Question: Describe the condition in detail:
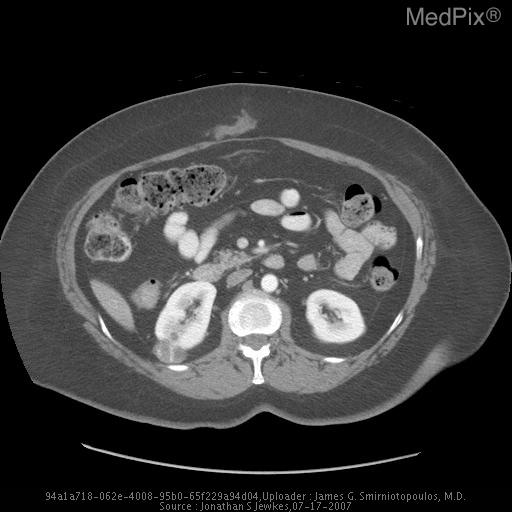
Answer: The disease is discussed as: The Bosniak classification of renal cysts has been a has been a relatively consistent way of distinguishing benign renal cystic disease from renal cell carcinoma (or other cancers) since 1986.  This system uses radiologic findings from CT or ultrasound to classify renal "cysts" into four categories.
Israel & Bosniak - http://radiology.rsnajnls.org/cgi/content/full/236/2/441
Table of Classes - http://radiology.rsnajnls.org/cgi/content-nw/full/236/2/441/T1
•  Class 1:
» Homogeneous water attenuation
» No internal architecture
» No enhancement
The first category includes only simple cysts that are homogeneous, have well defined margins, are -10 to +20 Hounsfield units in density (like that of water), do not contain septa, calcifications, nor solid components; and, they do not enhance with contrast.  This is the most common category, occurring in at least 50% of the population over 50 years of age.  This is also the most benign category and requires little if any follow-up.

•  Class 2:
The second category includes simple cysts that may have additional radiologic findings.  Findings that will increase the classification from Class 1 to Class 2 include:
»  the presence of thin hyaline septa
»  mild calcification in the cyst wall or in the thin septa
»  uniform hyperdensity

These have < 5% chance of malignancy and often are not provided follow up.

There has been much controversy in the literature about inter-observer variability when it comes to the distinguishing between class 2 and class 3 cysts.  This forced the classification system to give rise to a new category so as to more accurately describe the range between Class 2 and Class 3 cysts.

•  Class 2F (meaning "needs follow-up"):
»  multiple thin septa that may have mild or moderate nodular calcification
»  mild thickening of the wall or septa
»  minimal "perceived enhancement" of cyst wall or septa
»  non-enhancing hyperdense intrarenal cysts > 3cm

Class 2F cysts may require 6 month follow-up exams over 24 months.

All Class 2 and 2F cysts may NOT have "measurable enhancement" with contrast and should be generally well marginated.

•  Class 3:
The third category includes complex cysts that have irregular, thickened walls and/or septa.  These cysts may have extensive calcification and will enhance with contrast.  However, these cysts should be relatively homogeneous in density and should not contain solid components.

These masses need surgical intervention in most cases, because they may be:
» MLCN - Multiloculated Cystic Nephroma
» Hemorrhagic cysts
» Infected cysts

•  Class 4:
The fourth and last Bosniak category can include all of the previously stated components - but show definite enhancing soft-tissue regions, appear heterogeneous in density, and have various solid or hypercalcified inclusions - indicating possible necrosis.  In previous studies, this class has always been shown to indicate cancer on follow-up pathological report - and they should be removed.

Many small retrospective studies have shown the Bosniak classification system to be quite useful in making a clinical decision between choosing surgical therapy versus clinical follow-up with serial CT scans.

Its only criticism comes from individuals who feel that the radiologic inter-observer variability is too large and is a major diagnostic concern.

eMedicine - http://www.emedicine.com/med/topic3189.htm

CTISUS - http://www.ctisus.org/cta_web/8_05/Fielding/AR_08-05_CTA_Fielding.htm

Radiology - http://radiology.rsnajnls.org/cgi/content/abstract/231/2/365

AJR - http://www.ajronline.org/cgi/content/full/181/5/1425